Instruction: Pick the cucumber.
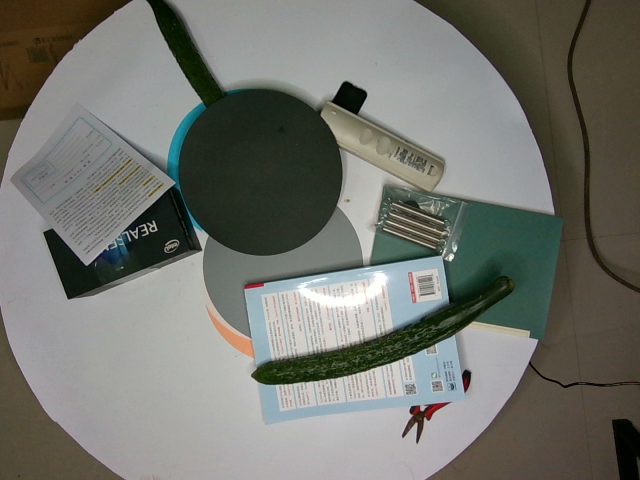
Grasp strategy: vertical